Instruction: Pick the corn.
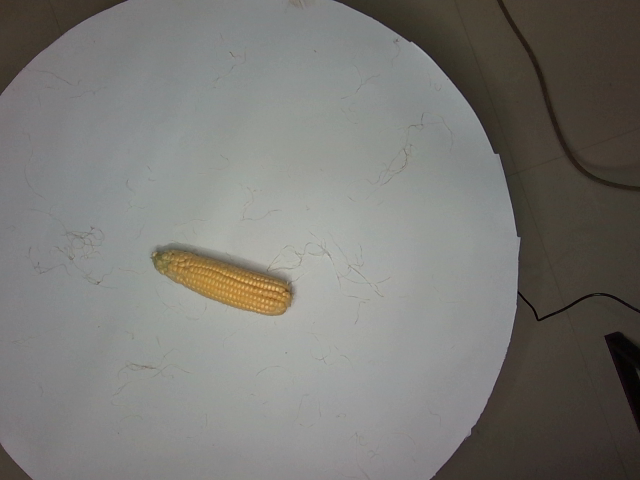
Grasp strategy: vertical